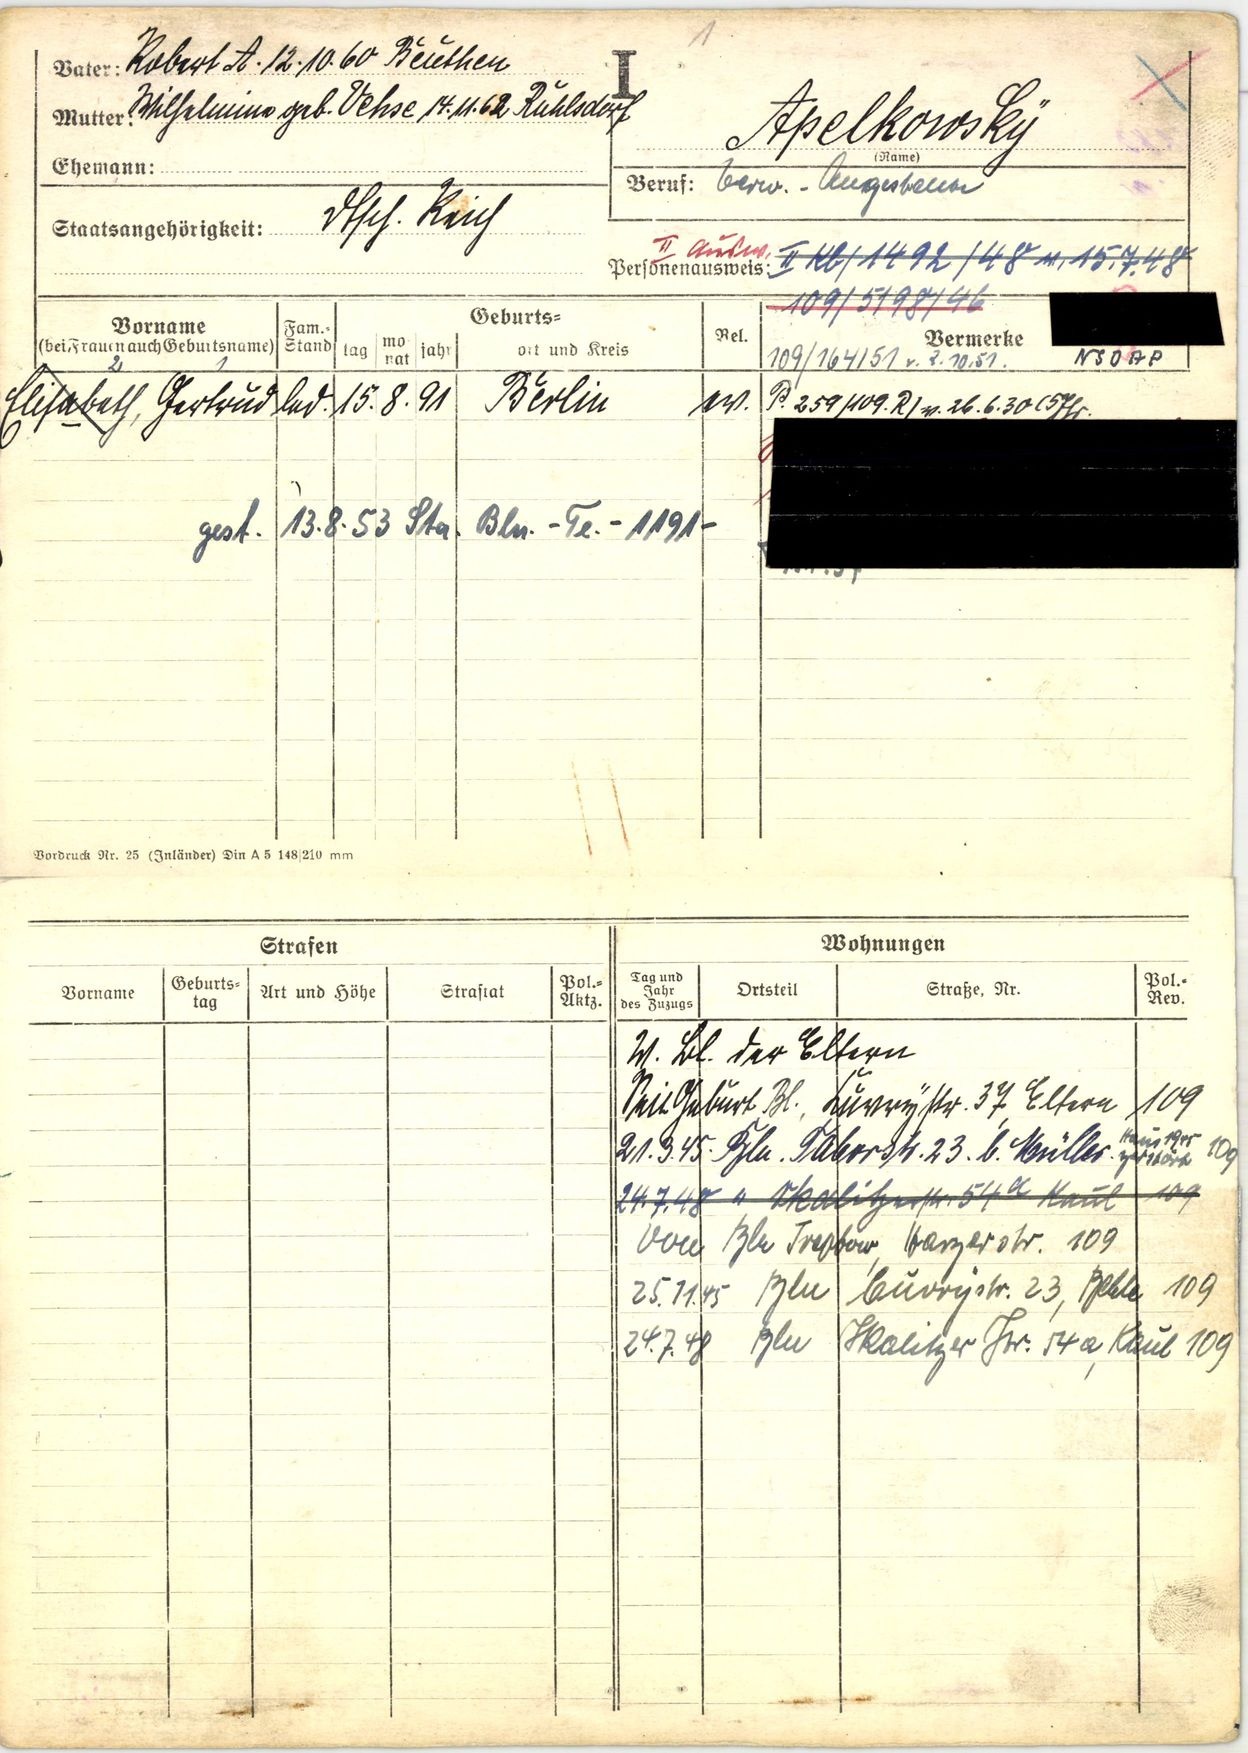
Apelkowsky